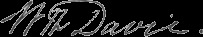
Signature of: william richardson davie